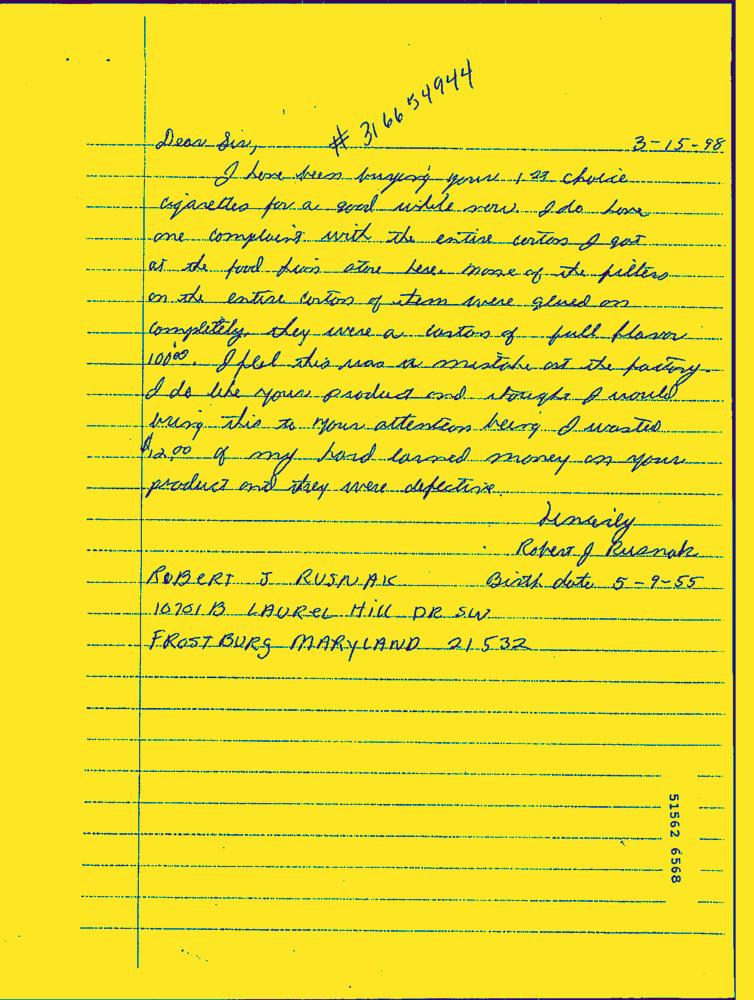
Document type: Hand-Written